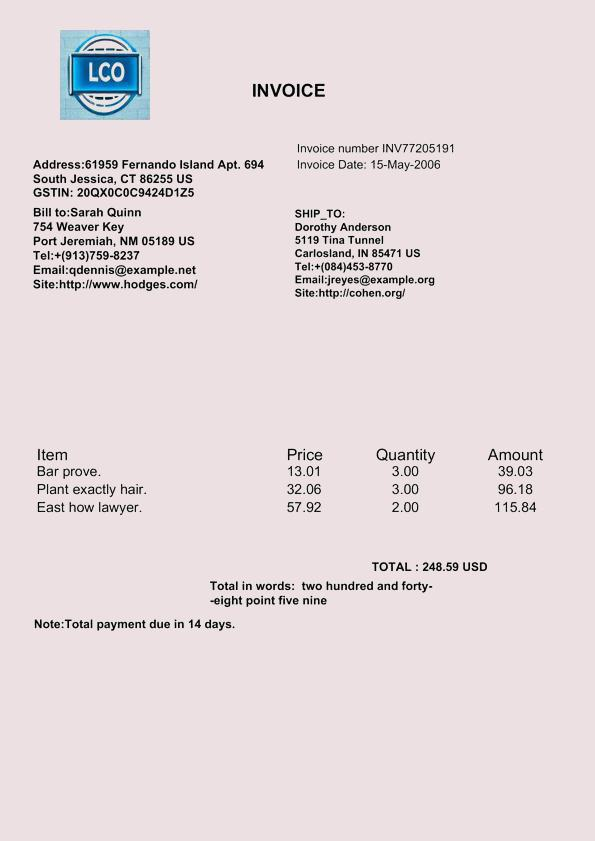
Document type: Invoice